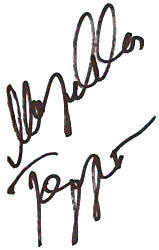
Signature of: marjukka tepponen